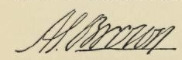
Signature of: alexander brown